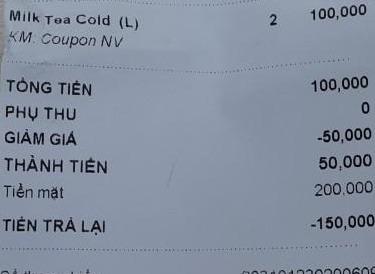
<table>
<tr>
<td>Milk Tea Cold (L)</td>
<td>2</td>
<td>100,000</td>
</tr>
</table>
KM: Coupon NV

TỔNG TIỀN 100,000
PHỤ THU 0
GIẢM GIÁ -50,000
THÀNH TIỀN 50,000
Tiền mặt 200,000
TIỀN TRẢ LẠI -150,000